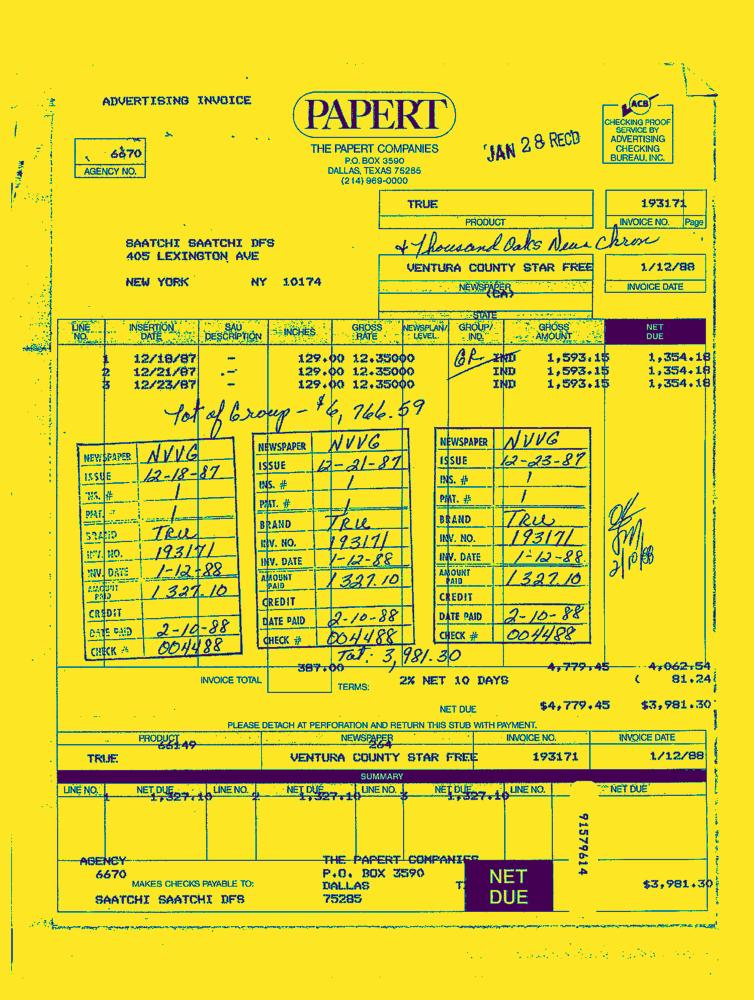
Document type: Invoice-Doc